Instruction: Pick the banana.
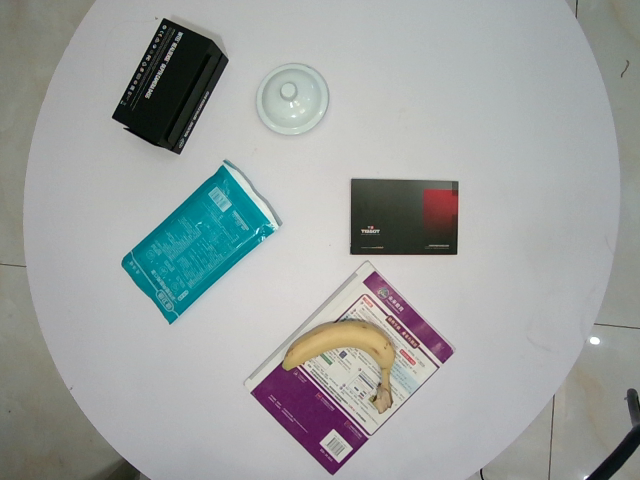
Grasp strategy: vertical